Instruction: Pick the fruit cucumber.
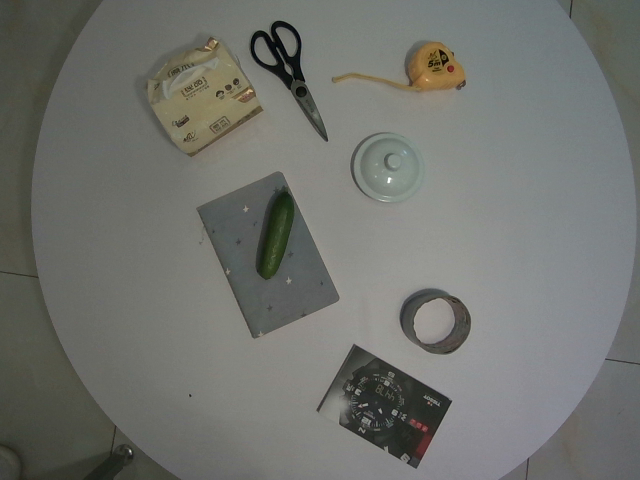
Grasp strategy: vertical